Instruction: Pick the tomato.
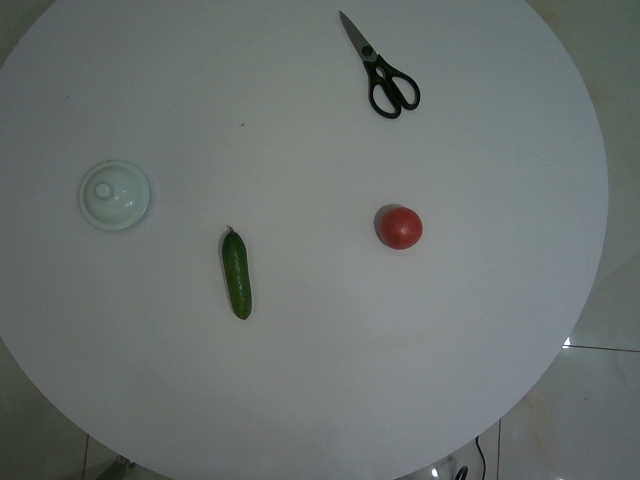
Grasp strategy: vertical